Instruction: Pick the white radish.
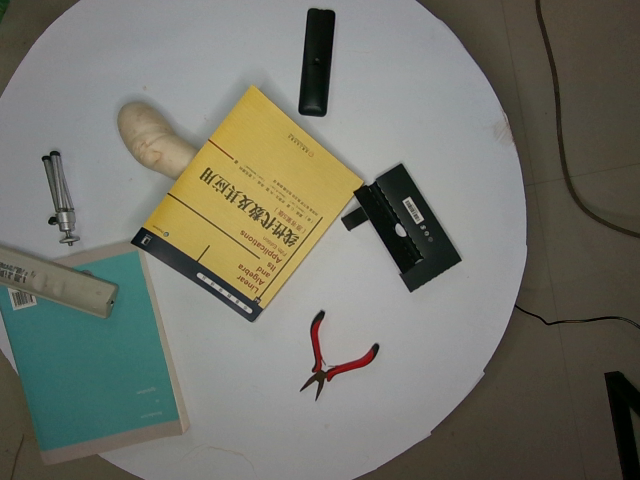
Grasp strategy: vertical